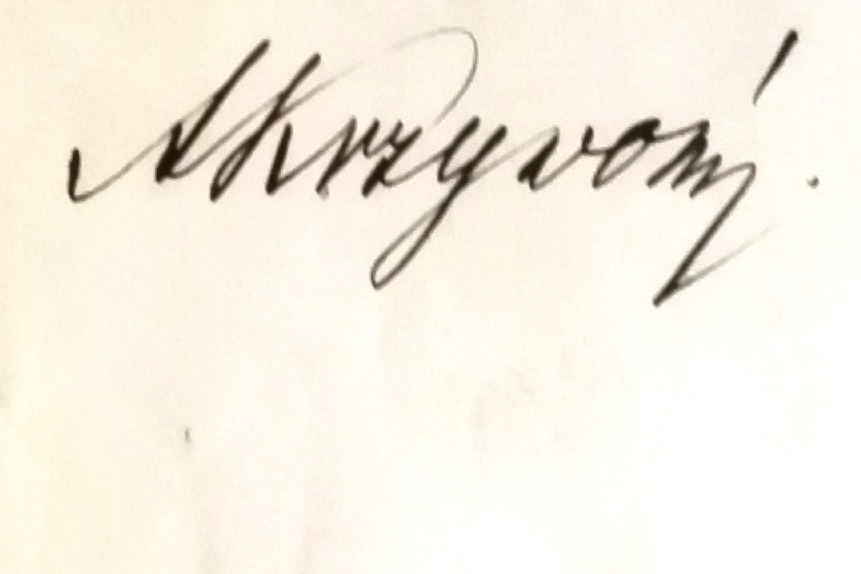
Signature of: andrzej krzywoń